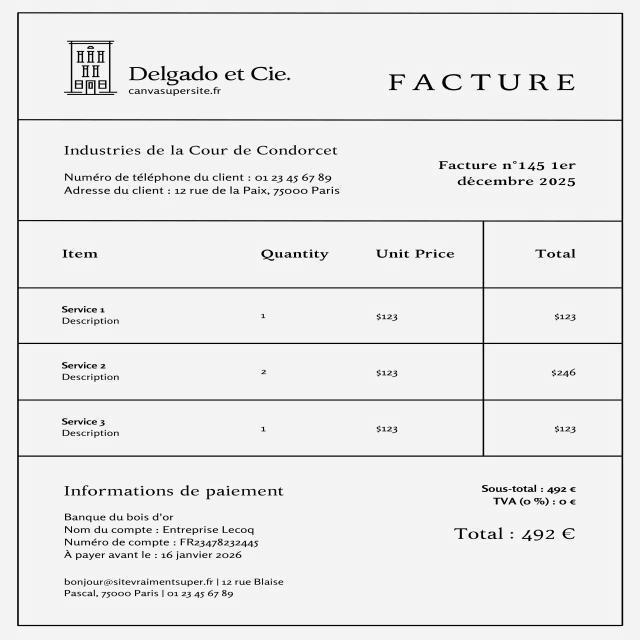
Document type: Invoice